Question: Explain the disease:
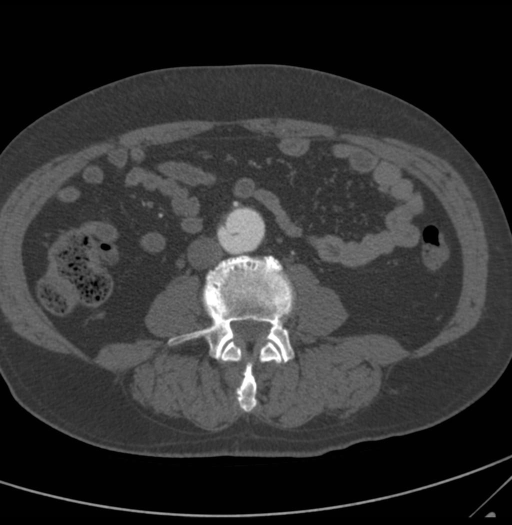
Answer: The disease is discussed as: Celiac trunk, abdominal aorta, & the iliac arteries are all prone to get aneurysms and may all develop over time together.

An aneurysm is a focal dilation of a arterial vasculature with regard to the primary or adjacent artery. In the abdomen the most typical aneurysm is an abdominal aortic aneurysm (AAA) which is defined as an aortic diameter that should have a normal value at the level of the renal arteries of ranging from 1.4 to 3.0 cm with the average typically being 2.0cm. (1,2). Iliac aneurysms may be associated with AAA about 16% of the time (3) and most of the time it involves the common iliac artery. However, celiac artery aneurysms are one of the more uncommon forms of splanchnic artery aneurysm (4). The celiac trunk gives rise to the left gastric, common hepatic, and splenic arteries.

As in this case, AAA most often occur in the segment of aorta between the renal and inferior mesenteric arteries. Typically, unlike dissecting thoracic "aneurysms," abdominal aortic aneurysms involve all layers of the aorta and do not usually create an intimal flap or false lumen as in this case. Mural thrombus may also develop due to poor blood flow/movement through the aneurysm as seen in the celiac artery aneurysm in this case.

The most common risk factors for developing abdominal aneurysms include age (>60), smoking, sex (>males), race (2x more common in whites as opposed to blacks), atherosclerosis, hypertension, and family history. The USPSTF recommends that men ages 65 – 75 who smoke should get a one time screen for AAA via the preferred modality of real-time ultrasonography (5). CT and MRI are alternative imaging modalities that may also be used.